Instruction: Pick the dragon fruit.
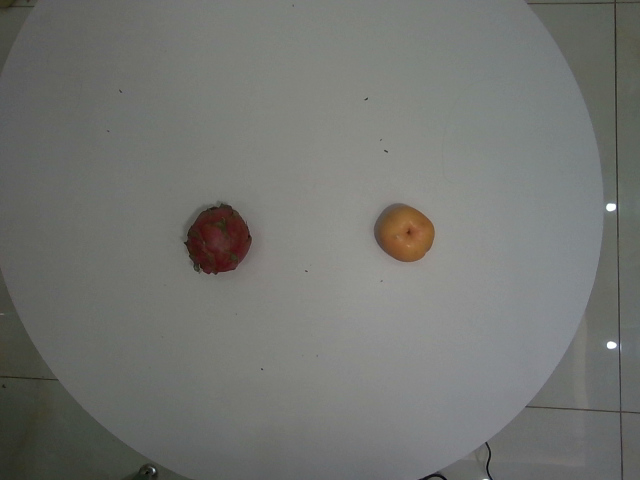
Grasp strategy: vertical